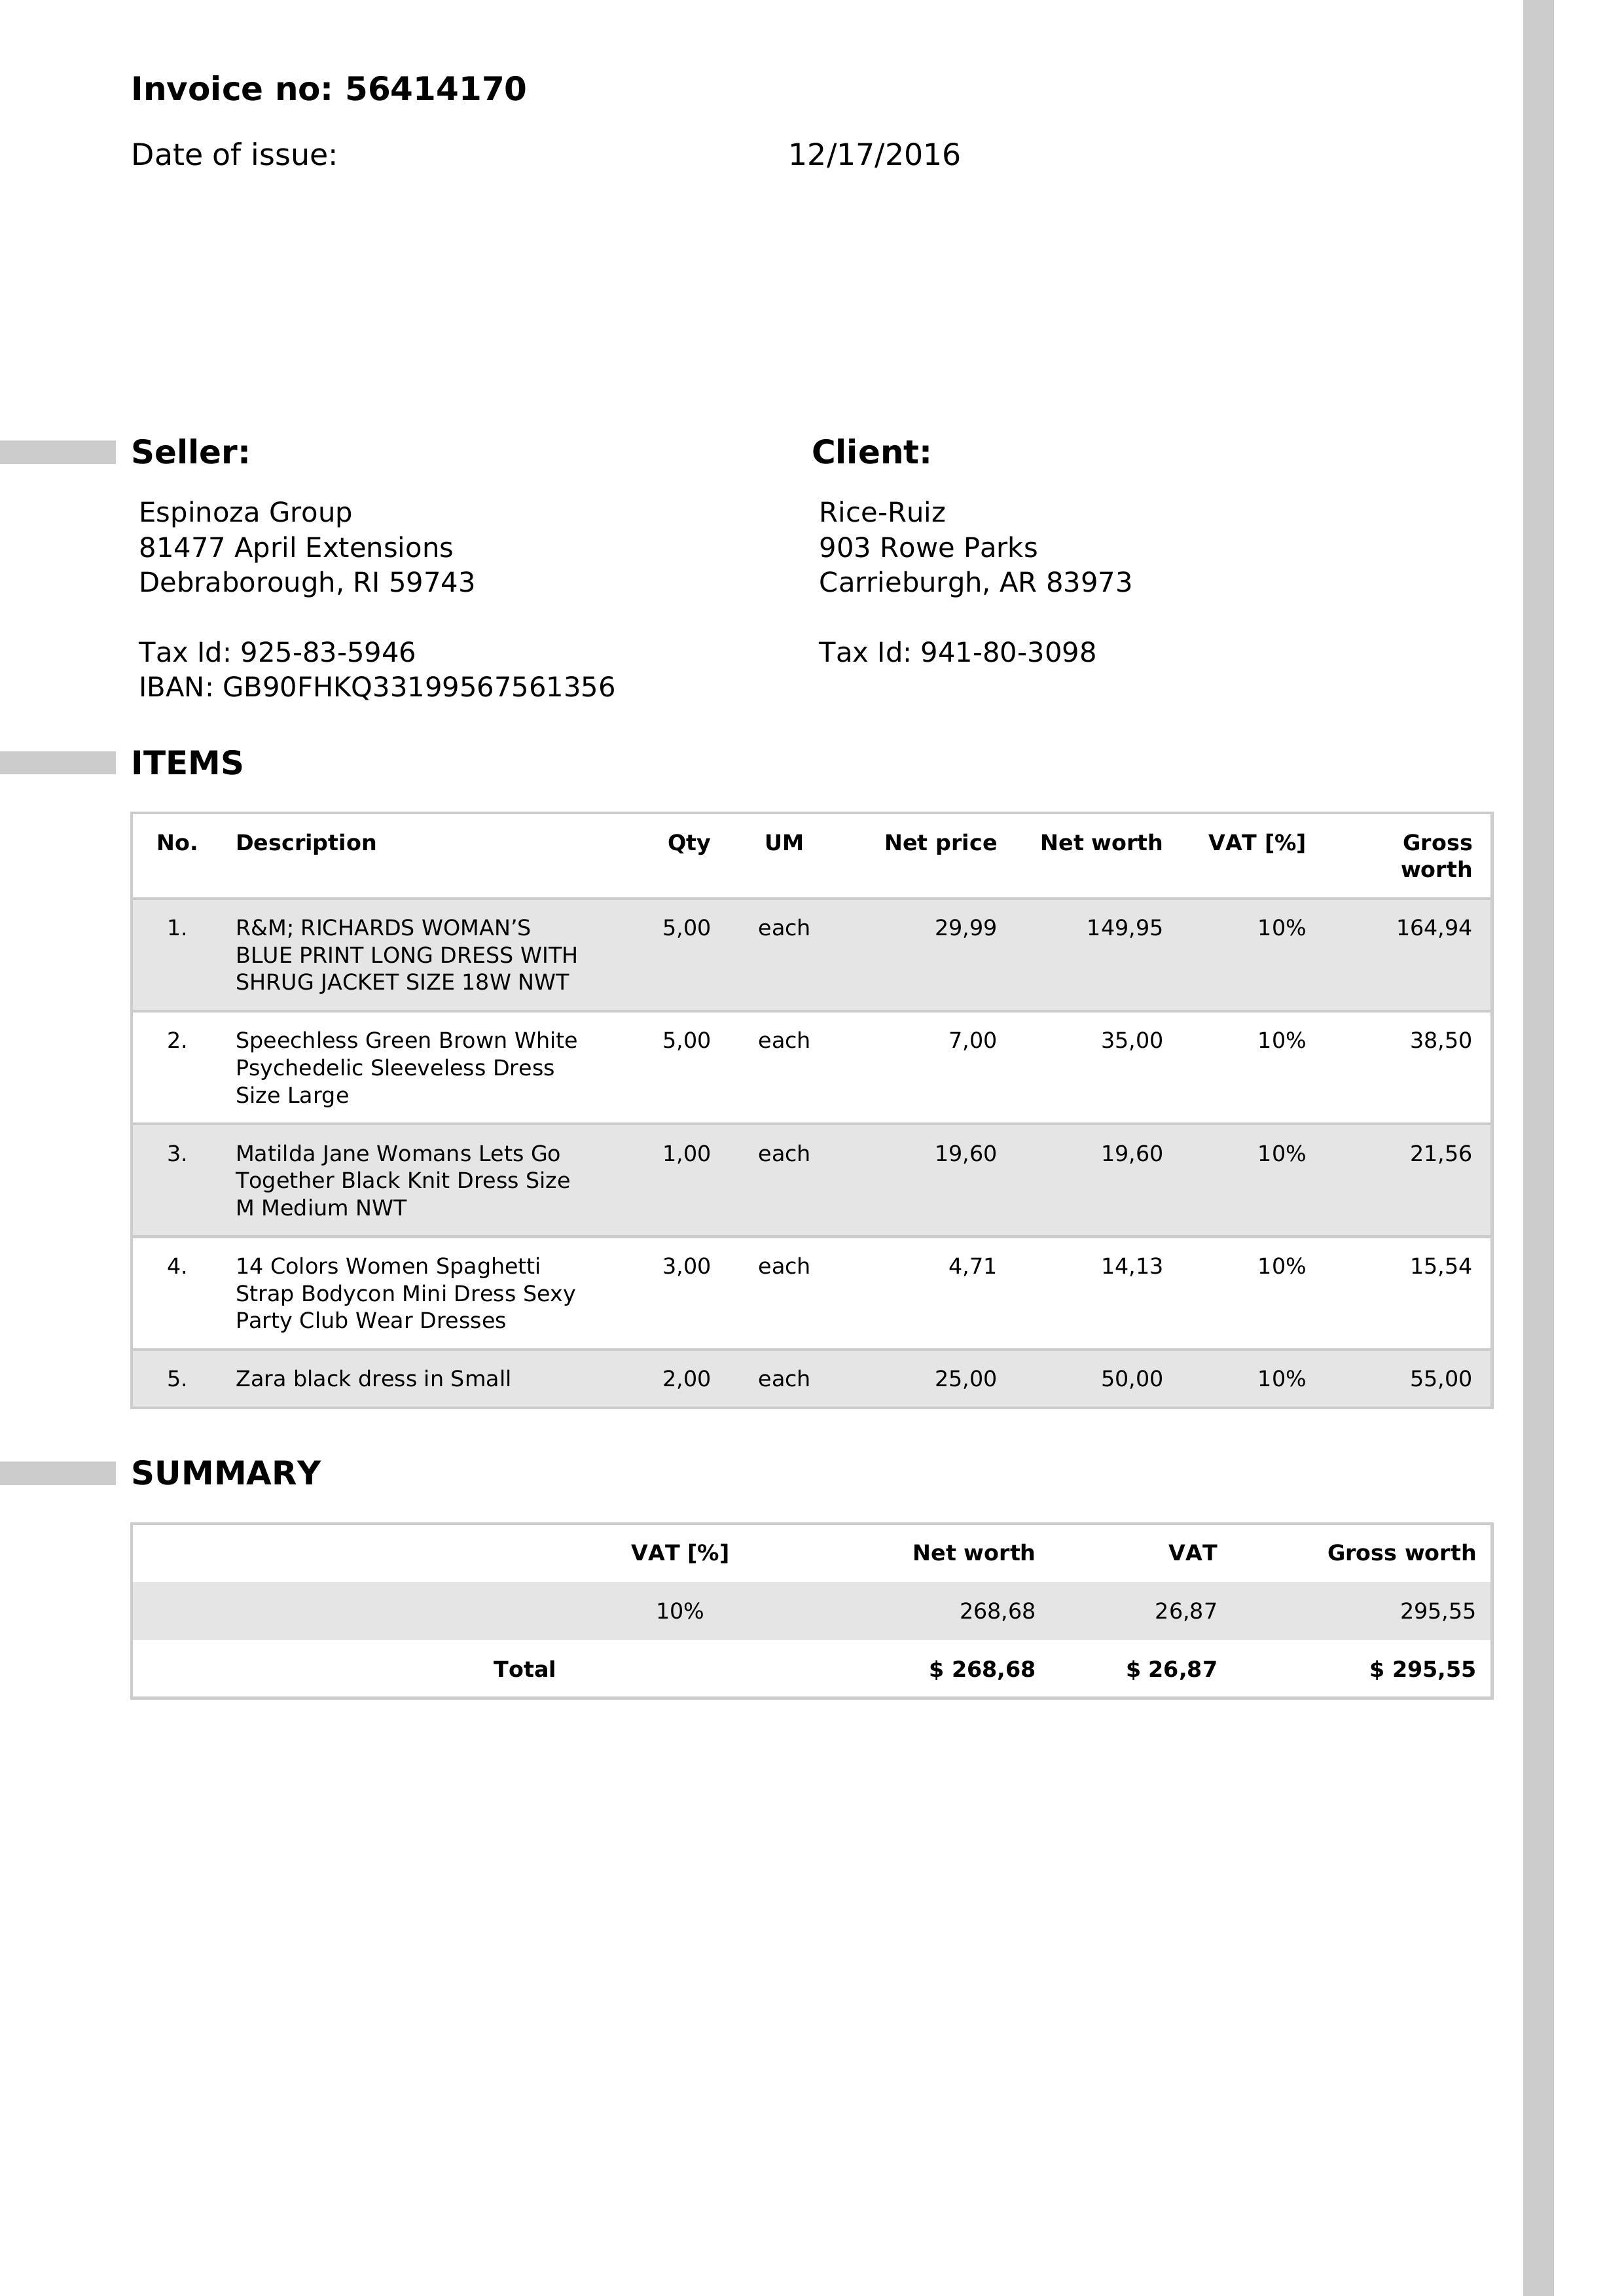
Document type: Invoice